Question: How does the patient history play a role?
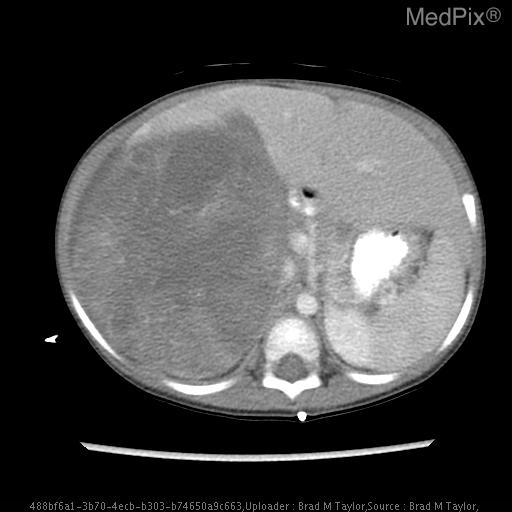
Answer: The patient's history of 30 month old girl with right-sided abdominal mass. is key in understanding the case.